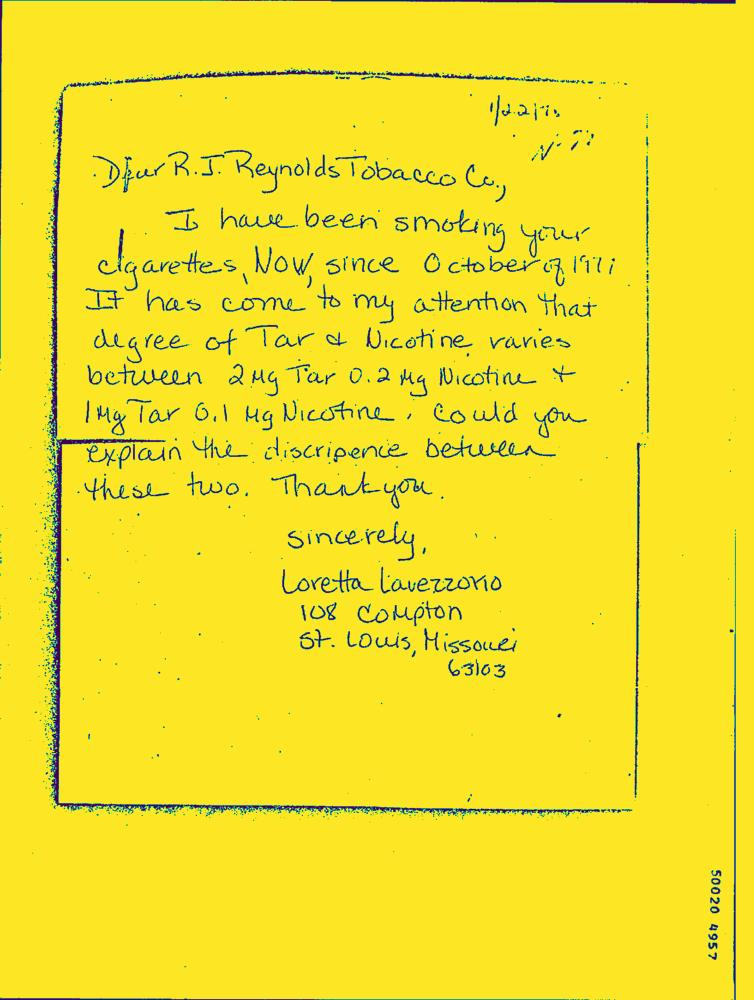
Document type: Hand-Written